Question: What could the diagnosis suggest?
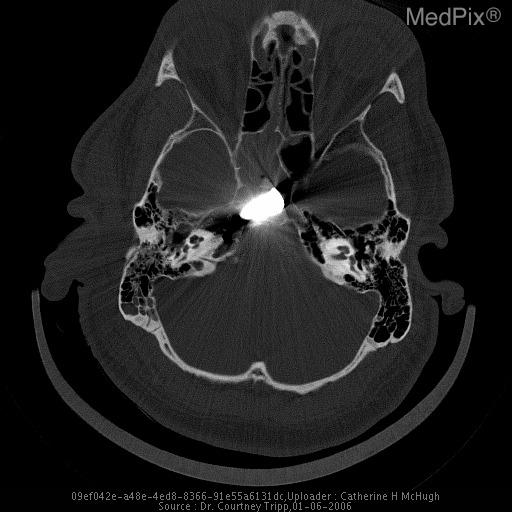
Answer: The possible diagnosis includes Bullet to the clivus..